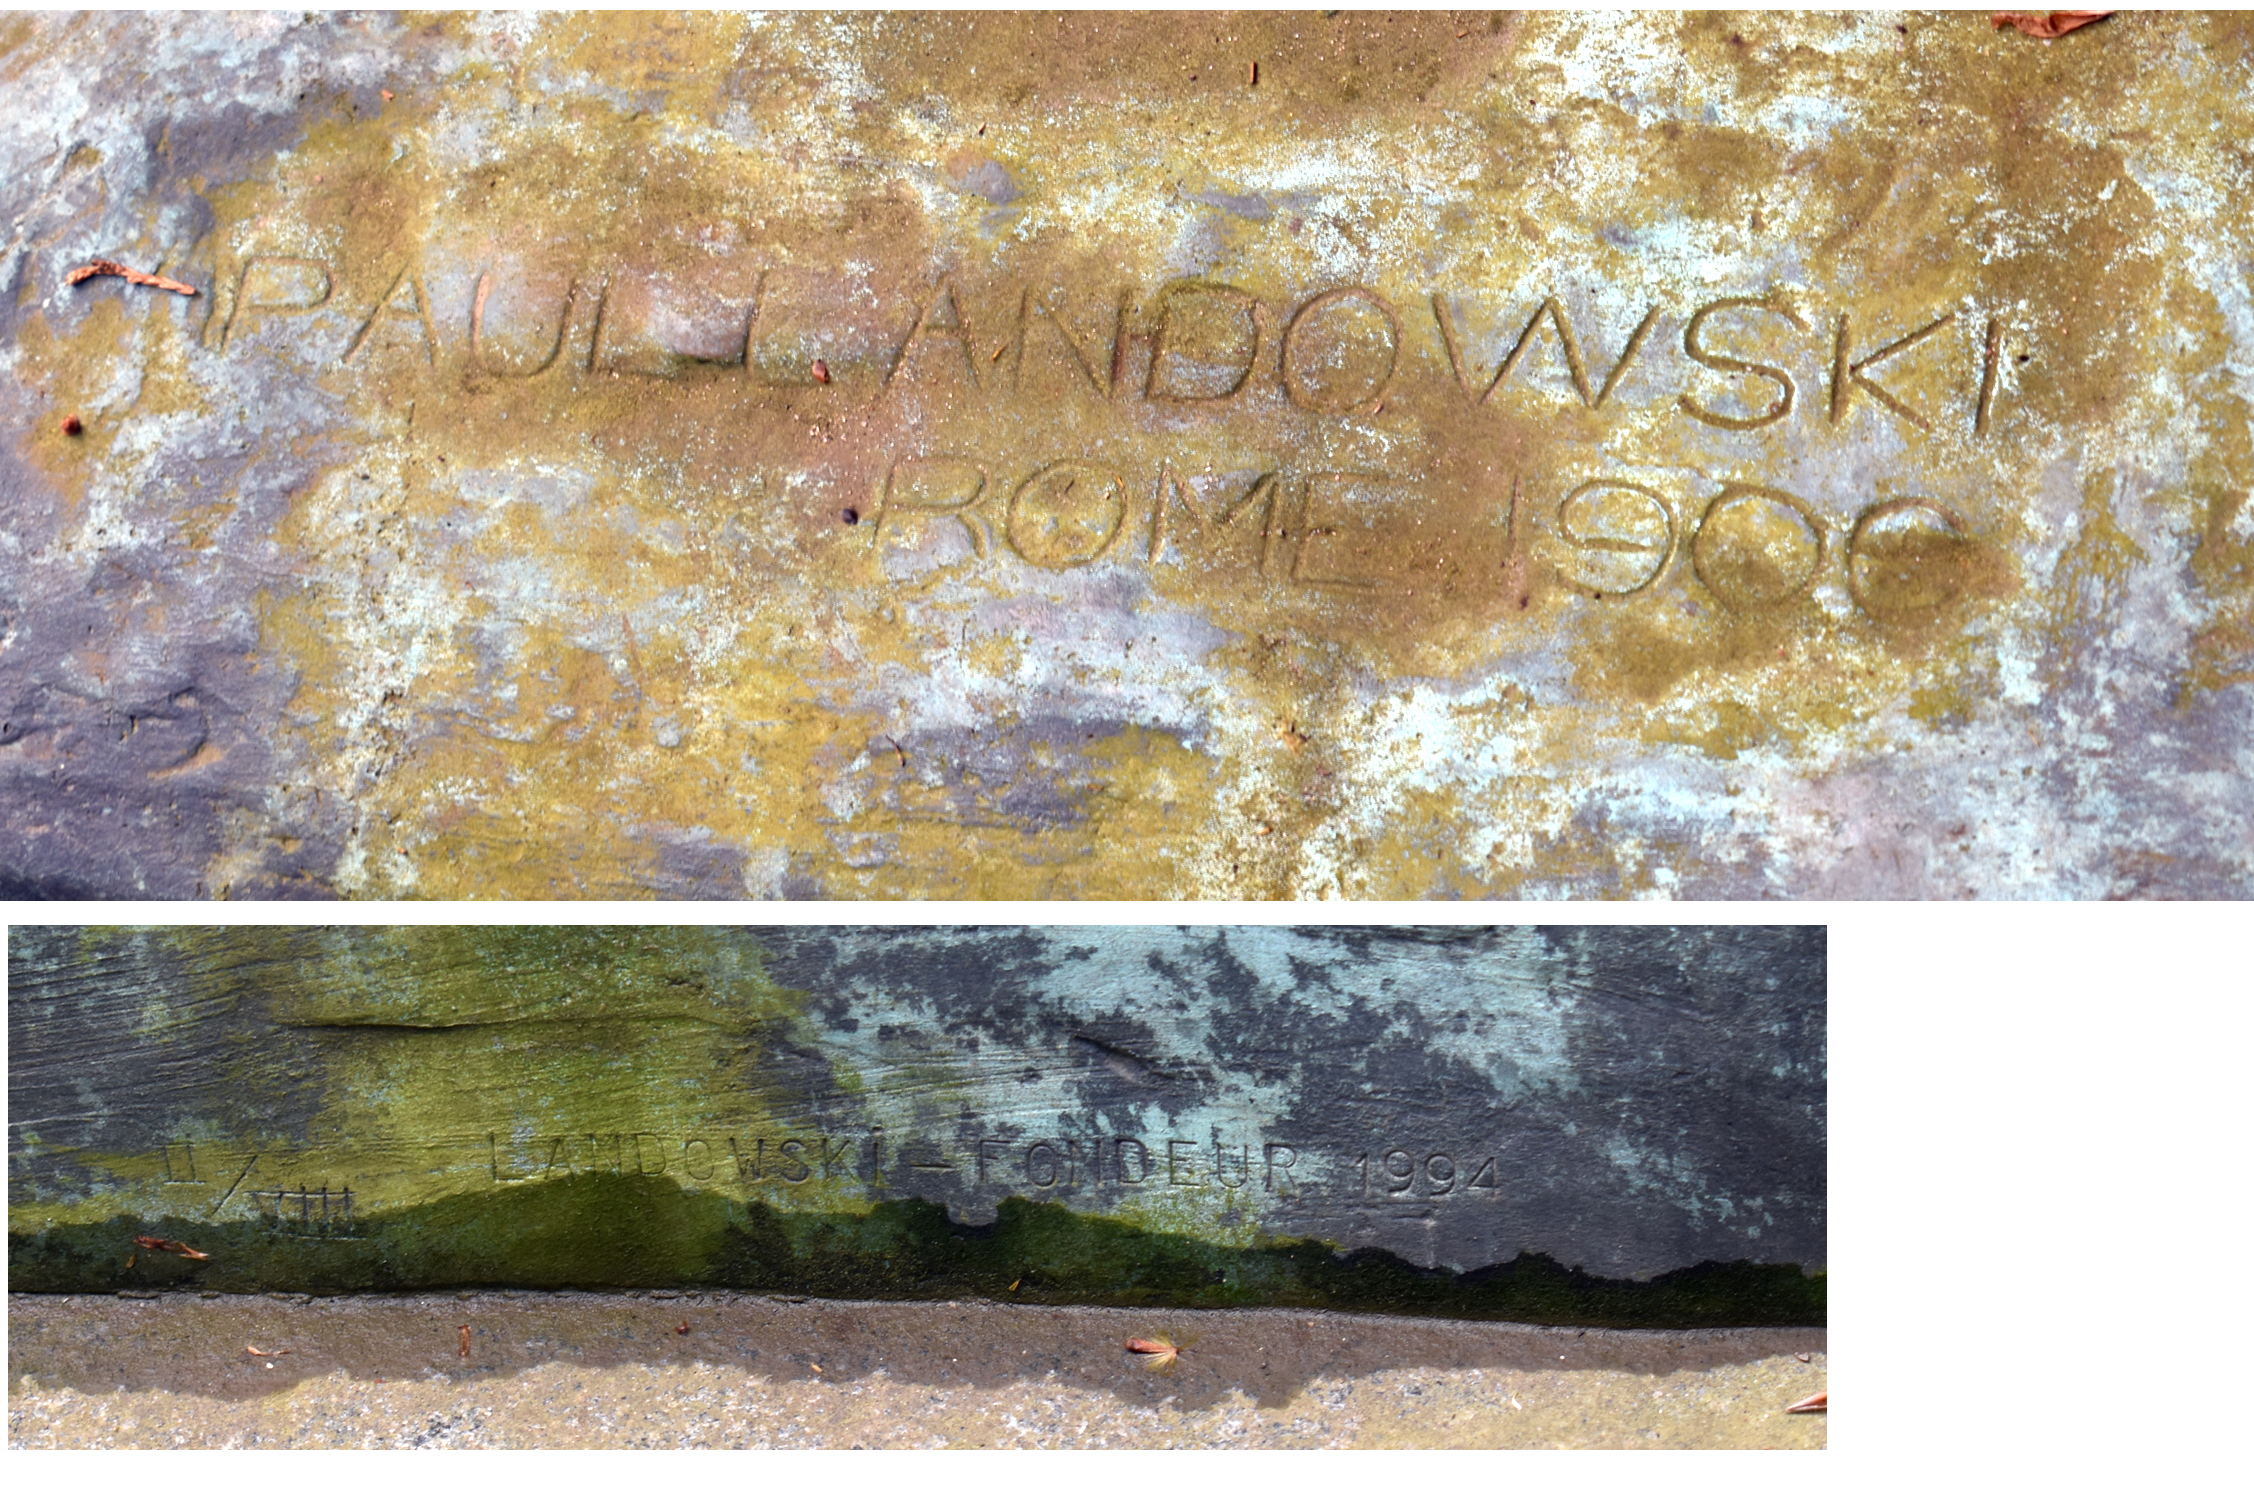
Signature of: paul landowski